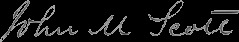
Signature of: john m scott